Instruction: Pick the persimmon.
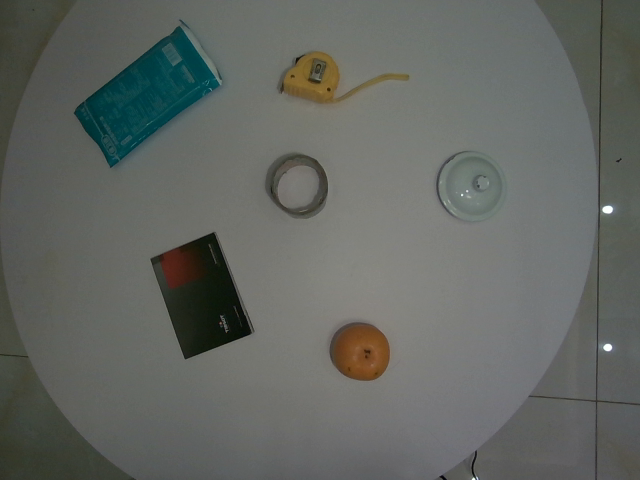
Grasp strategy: vertical